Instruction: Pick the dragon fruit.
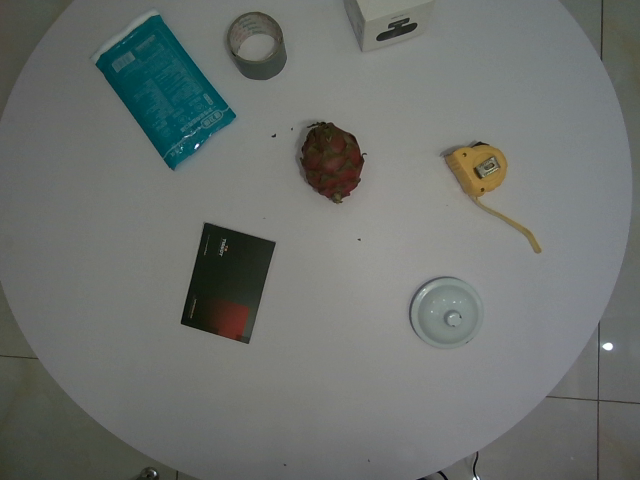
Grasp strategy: vertical